Question: Talk about the condition:
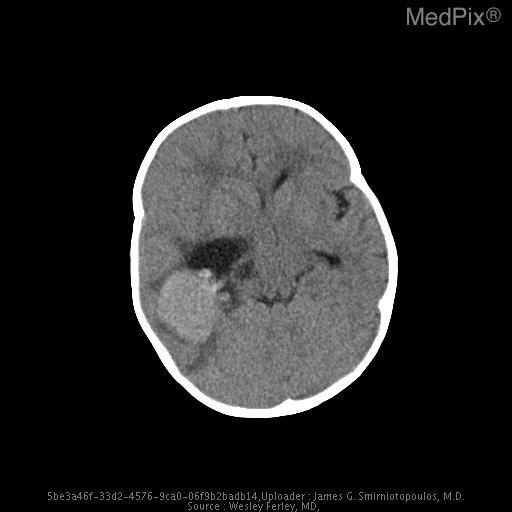
Answer: The disease is discussed as: Choroid Plexus Papilloma (WHO Grade I)
Choroid Plexus Carcinoma (WHO Grade III-IV)
Cell of Origin: Choroid plexus epithelium

Common Locations:
Adults - Fourth ventricle
Children - Lateral ventricle

Demographics: Children > Adults. 40-50% papillomas seen in first year of life, 85% < 5 yrs.  May be a congenital. Carcinomas usually seen only in pediatric age group.

Clinical Presentation: Hydrocephalus with headaches

Histology: Papillomas have characteristic lobulated gross appearance. Most are well-differentiated and may resemble normal choroid plexus, however, anaplastic transformation may occur. Parenchymal invasion suggests carcinoma, but can be seen with benign tumors as well.

Transformation of papilloma into carcinoma has been reported.

Special Stains: Cytokeratin distinguishes CPP from ependymoma; Prealbumin (transthyretin) may be helpful (although choroid metastases may also stain positive)
Progression: CSF seeding may occur in both papillomas and carcinomas.

Radiology: Well-demarcated intraventricular (or cerebellopontine angle) mass with hydrocephalus. Calcification especially frequent in fourth ventricular tumors. In adult patients the fourth ventricle is more common. The tumor is attached to the choroid plexus.

Comments: Hydrocephalus may reflect multiple factors, including CSF over-production, ventricular obstruction, and impaired CSF reabsorption. Can present as a congenital brain tumor or neoplasm.

===================================================
[REF 1]
"Choroid plexus tumours are rare epithelial brain tumours and limited information is available regarding their biology and the best treatment. A meta-analysis was done to determine prognostic factors and the influence of various treatment modalities. A thorough review of the medical literature (1966-1998) revealed 566 well-documented choroid plexus tumours. These were entered into a  database, which was analysed to determine prognostic factors and treatment modalities. Most patients with a supratentorial tumour
 were children, while the most common sites in adults were the fourth ventricle and the cerebellar pontine angle. Cerebellar pontine angle tumours were more frequently benign. Histology was the most important prognostic factor, as one, five, and 10-year projected survival rates were 90, 81, and 77% in choroid plexus-papilloma (n=353) compared to only 71, 41, and 35% in choroid plexus-carcinoma respectively (P<0.0005). Surgery was prognostically relevant for both choroid plexus-papilloma (P=0.0005) and choroid plexus-carcinoma (P=0.0001). Radiotherapy was associated with significantly better survival in choroid plexus-carcinomas.

Eight of 22 documented choroid plexus-carcinomas responded to chemotherapy. Relapse after primary treatment was a poor prognostic factor in choroid plexus-carcinoma patients but not in choroid plexus-papilloma patients. Treatment of choroid plexus tumours should start with radical surgical resection. This should be followed by adjuvant treatment in case of choroid plexus-carcinoma, and a "wait and see" approach in choroid plexus-papilloma. Copyright 2002 Cancer Research UK"